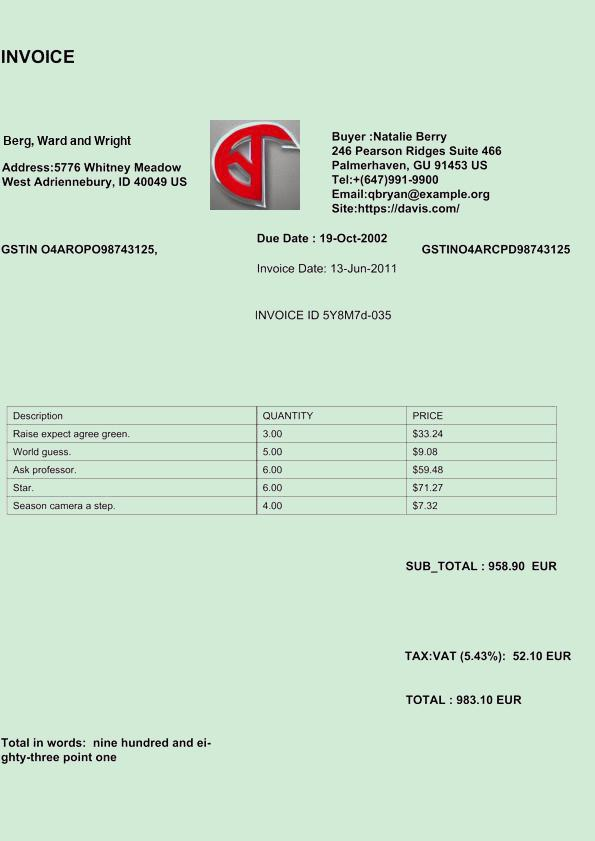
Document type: Invoice